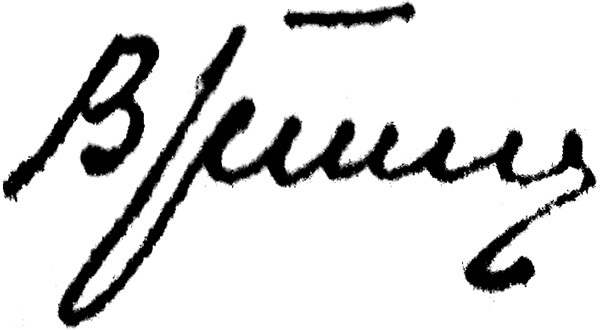
Signature of: q47010044